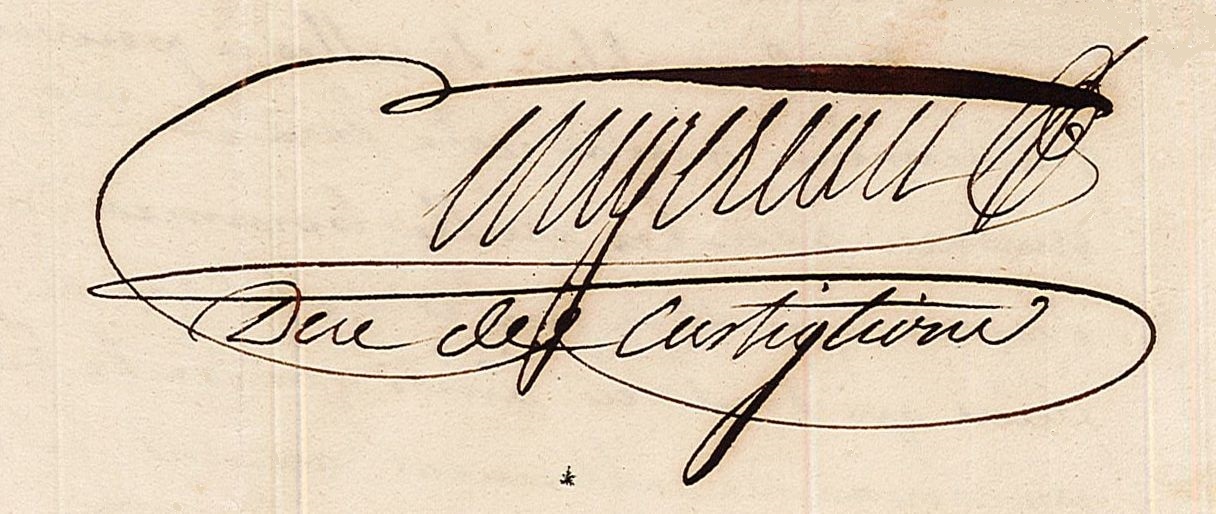
Signature of: pierre augereau